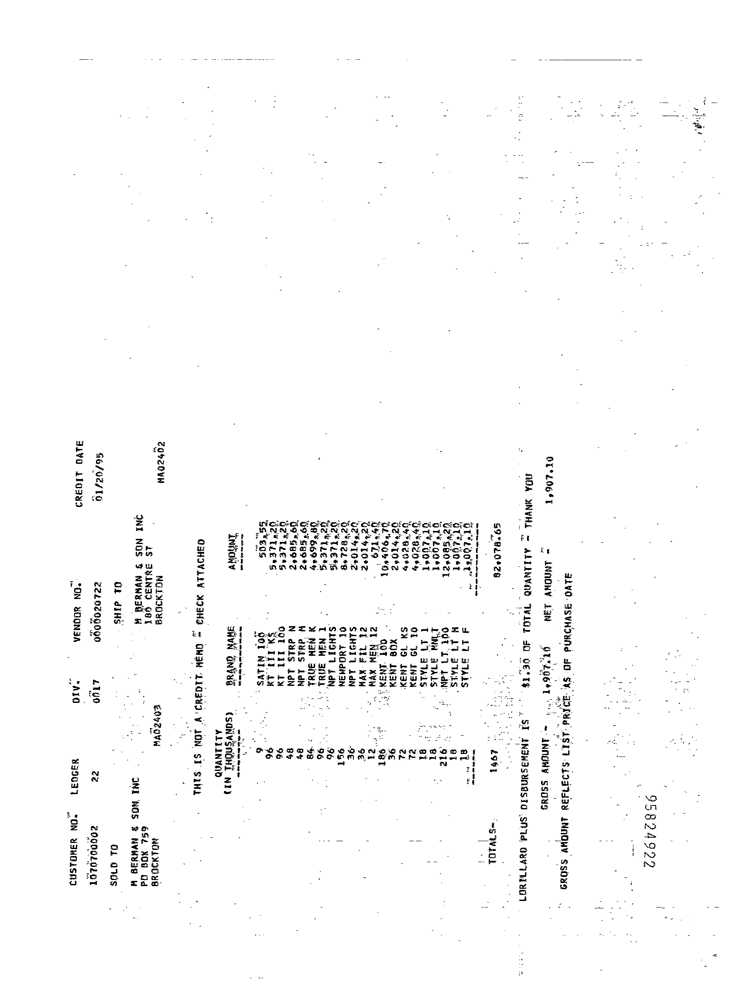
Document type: Invoice